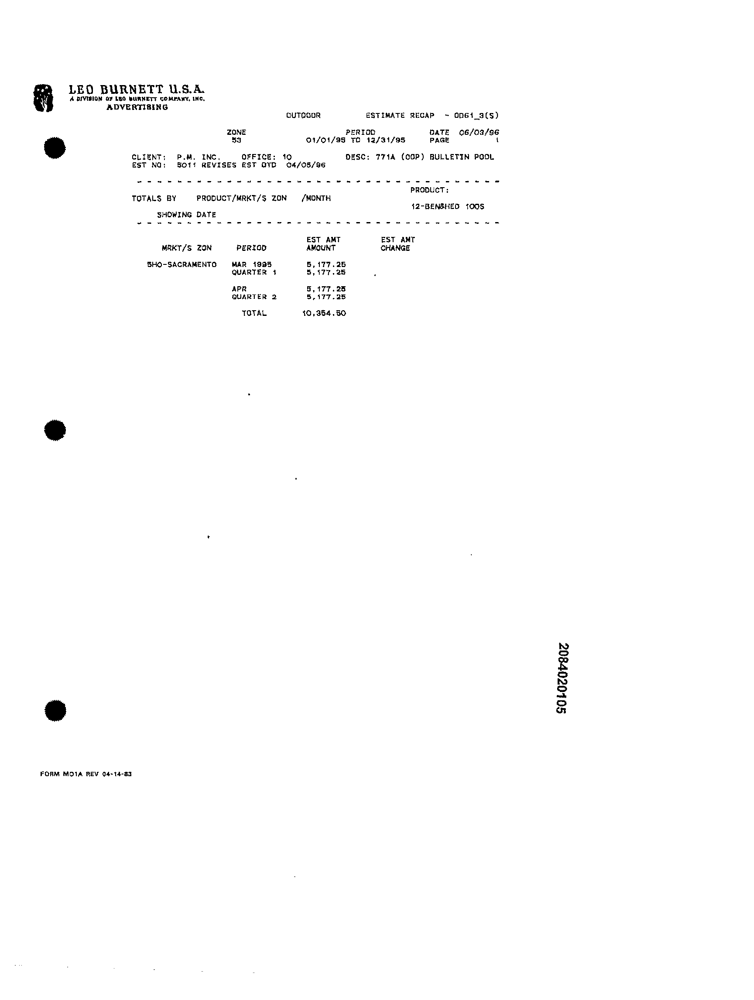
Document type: Invoice